Question: What are the imaging findings?
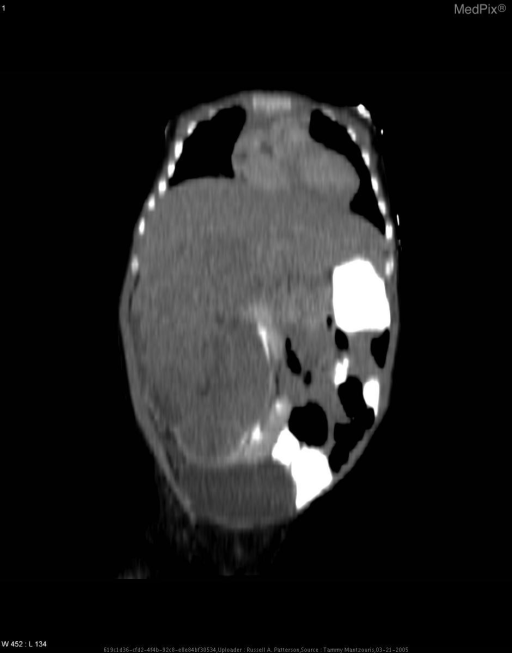
Answer: The imaging shows CT in the axial plane demonstrates a heterogeneous mass in the right kidney, with considerable mass effect. The liver and IVC are markedly compressed with no obvious invasion. Initial measurements of this mass were 15.4 cm in the craniocaudal dimension, 12.3 cm in the AP dimension, and 7.7 cm in the lateral dimension. The left kidney is normal with no evidence of masses or hydronephrosis.

Coronal and sagittal reconstruction views demonstrate a well-circumscribed mass that has most likely infiltrated the right renal capsule. Cystic regions within the mass are most notable on the sagittal view. The lateral image shows medial displacement of functioning right renal parenchyma (i.e., claw sign) with contrast excretion, and there is normal excretion from the left kidney. The right adrenal gland and right renal vein are not well visualized.

Followup CT after 5 weeks of preoperative chemotherapy shows considerable tumor shrinkage and more defined areas of margination. The tumor now measures 10.5 cm in the craniocaudal dimension, 8 cm in the AP dimension, and 5.2 cm in the lateral dimension. The right renal vein is not well visualized.

Sedated abdominal U/S demonstrates no right renal vein thrombus, although there is considerable mass effect and tortuosity of the right renal vein. The IVC is clearly visualized with no evidence of intraluminal thrombus. Flow is seen throughout the lumen. CT in the axial plane demonstrates a heterogeneous mass in the right kidney, with considerable mass effect. The liver and IVC are markedly compressed with no obvious invasion. Initial measurements of this mass were 15.4 cm in the craniocaudal dimension, 12.3 cm in the AP dimension, and 7.7 cm in the lateral dimension. The left kidney is normal with no evidence of masses or hydronephrosis.

Coronal and sagittal reconstructed views demonstrate a well-circumscribed mass that has most likely infiltrated the right renal capsule. Cystic regions within the mass are most notable on the sagittal view. The lateral image shows medial displacement of functioning right renal parenchyma (i.e., claw sign) with contrast excretion, and there is normal excretion from the left kidney. The right adrenal gland and right renal vein are not well visualized.

CT after 5 weeks of preoperative chemotherapy shows considerable tumor shrinkage and more defined areas of margination. The tumor now measures 10.5 cm in the craniocaudal dimension, 8 cm in the AP dimension, and 5.2 cm in the lateral dimension. The right renal vein is not well visualized..